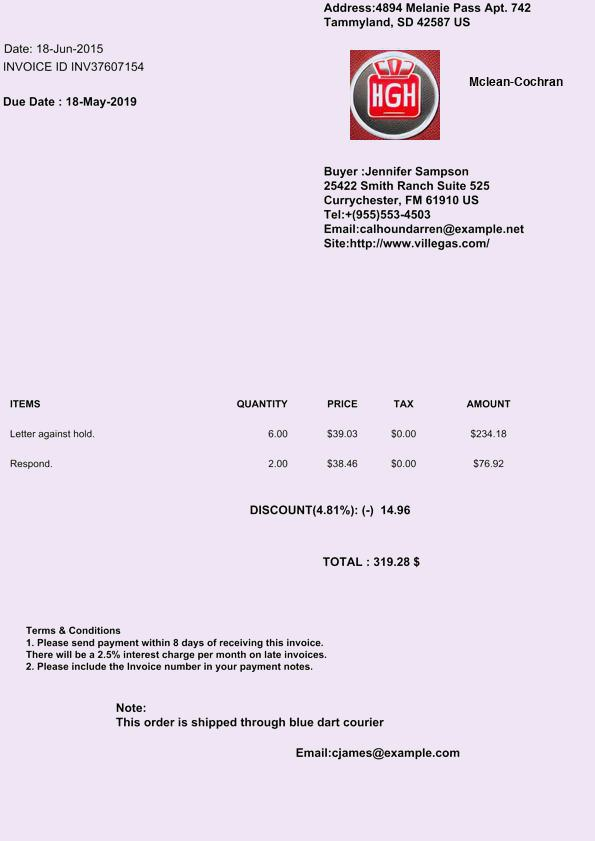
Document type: Invoice